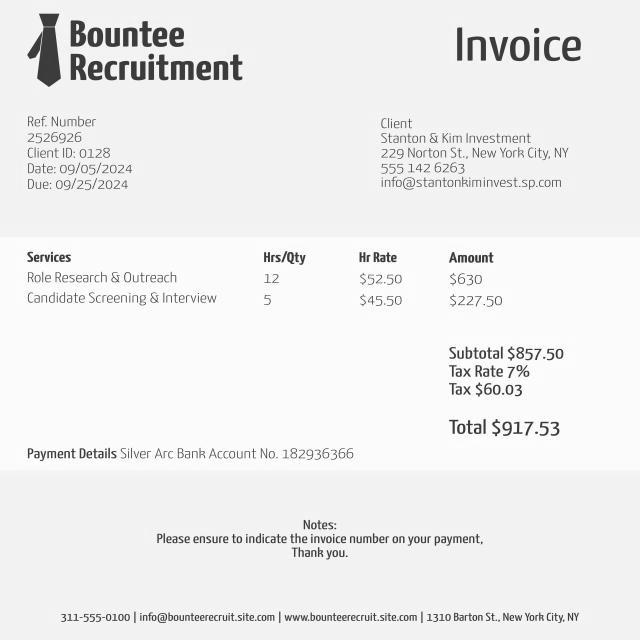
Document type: Invoice